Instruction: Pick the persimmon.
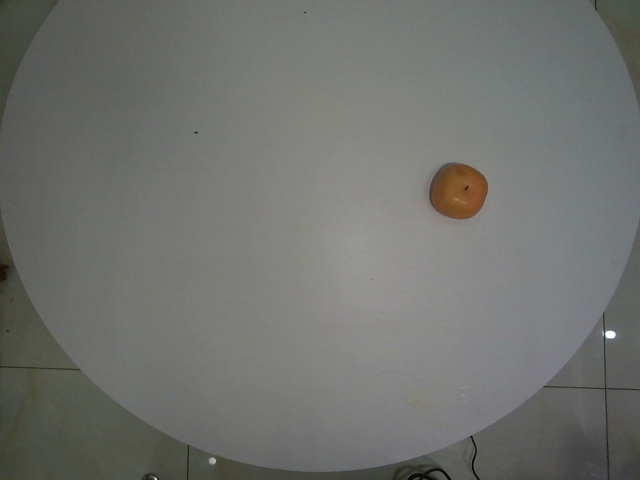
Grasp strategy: vertical